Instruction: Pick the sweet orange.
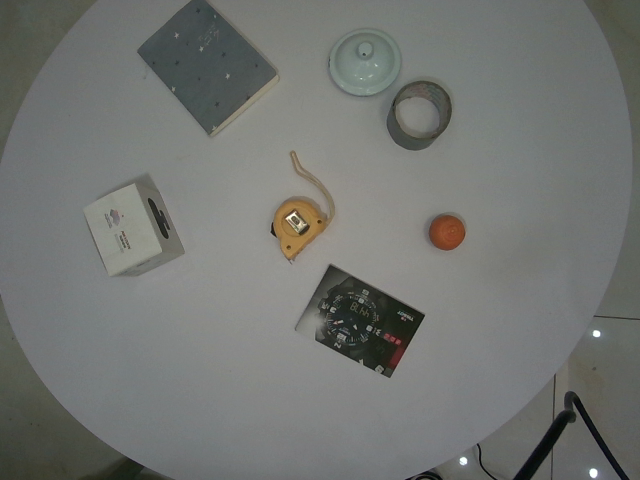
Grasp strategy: vertical